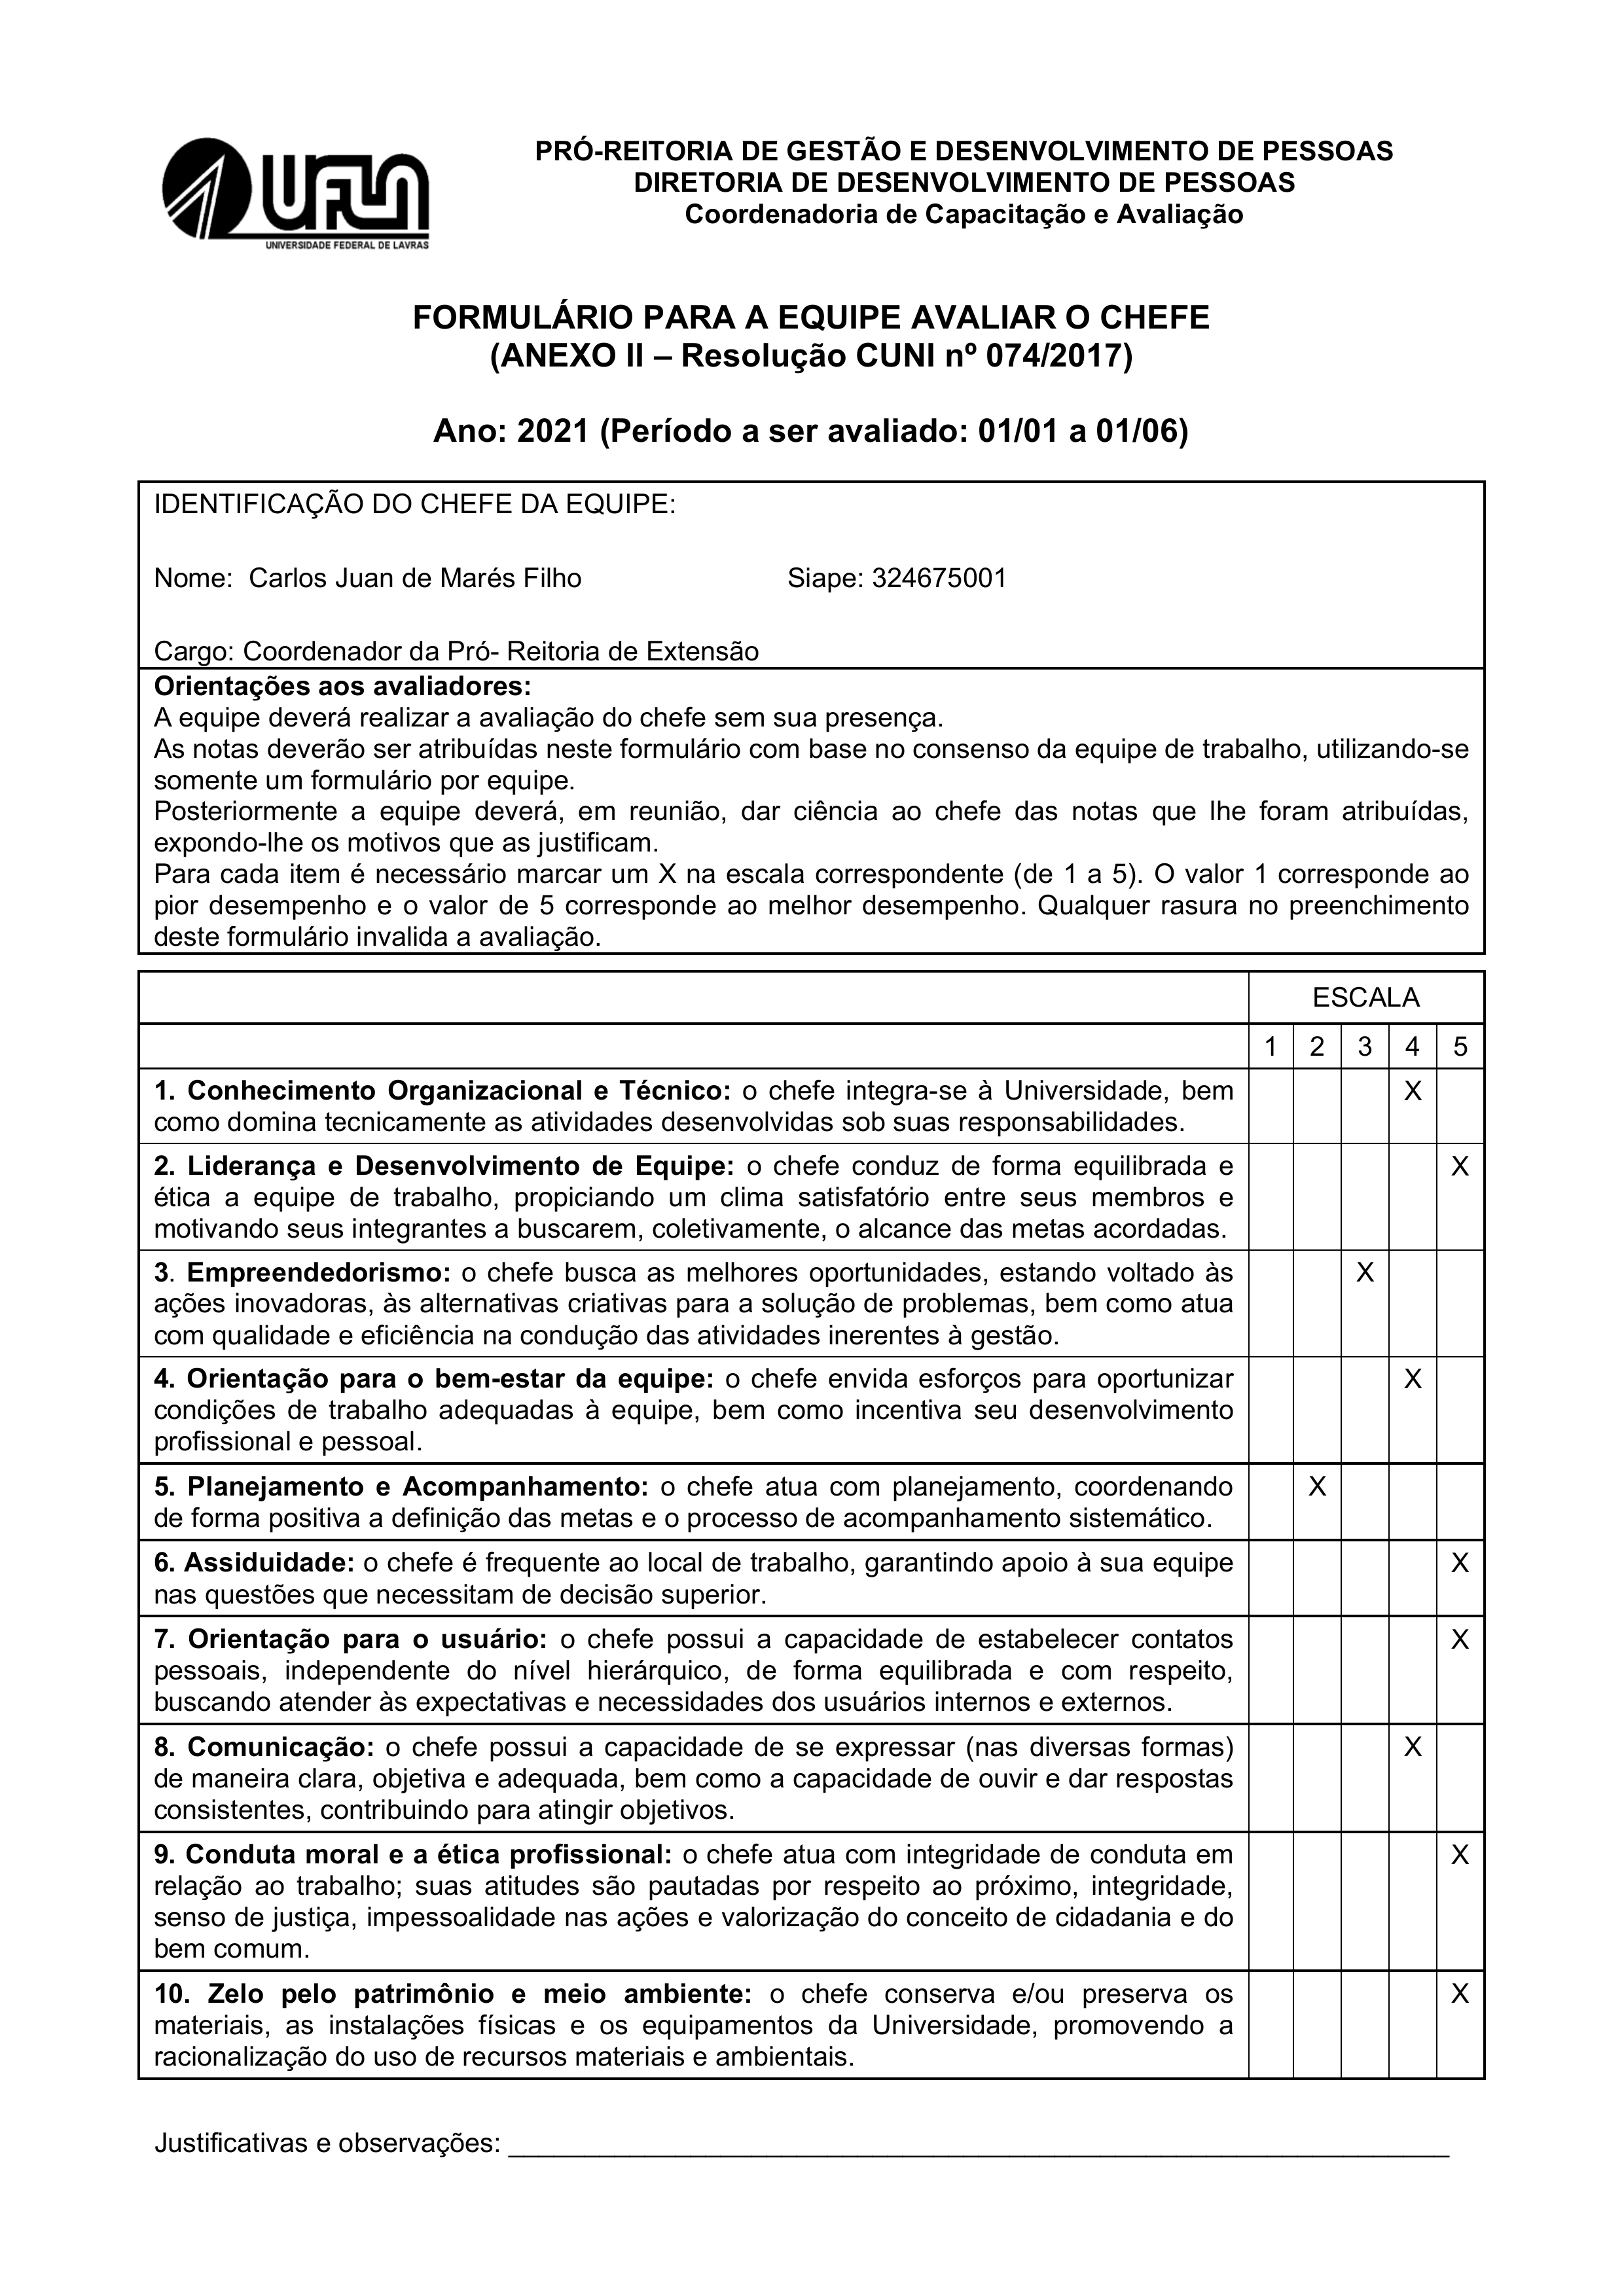
PRÓ-REITORIA DE GESTÃO E DESENVOLVIMENTO DE PESSOAS
Uai)
DIRETORIA DE DESENVOLVIMENTO DE PESSOAS
Coordenadoria de Capacitação e Avaliação
UNIVERSIDADE FEDERAL DE LAVRAS
FORMULÁRIO PARA A EQUIPE AVALIAR O CHEFE
(ANEXO Il — Resolução CUNI nº 074/2017)
Ano:
2021
(
Período a ser avaliado:
01/01 a 01/06
)
IDENTIFICAÇÃO DO CHEFE DA EQUIPE:
Nome:
Carlos Juan de Marés Filho
Siape:
324675001
Cargo:
Coordenador da Pró- Reitoria de Extensão
Orientações aos avaliadores:
A equipe deverá realizar a avaliação do chefe sem sua presença.
As notas deverão ser atribuídas neste formulário com base no consenso da equipe de trabalho, utilizando-se somente um formulário por equipe.
Posteriormente a equipe deverá, em reunião, dar ciência ao chefe das notas que lhe foram atribuídas, expondo-lhe os motivos que as justificam.
Para cada item é necessário marcar um X na escala correspondente (de 1 a 5). O valor 1 corresponde ao pior desempenho e o valor de 5 corresponde ao melhor desempenho. Qualquer rasura no preenchimento deste formulário invalida a avaliação.
ESCALA
1
2
X
3
X
4
X
X
X
5
X
X
X
X
X
1. Conhecimento Organizacional e Técnico: o chefe integra-se à Universidade, bem como domina tecnicamente as atividades desenvolvidas sob suas responsabilidades.
2. Liderança e Desenvolvimento de Equipe: o chefe conduz de forma equilibrada e ética a equipe de trabalho, propiciando um clima satisfatório entre seus membros e motivando seus integrantes a buscarem, coletivamente, o alcance das metas acordadas.
3. Empreendedorismo: o chefe busca as melhores oportunidades, estando voltado às ações inovadoras, às alternativas criativas para a solução de problemas, bem como atua com qualidade e eficiência na condução das atividades inerentes à gestão.
4. Orientação para o bem-estar da equipe: o chefe envida esforços para oportunizar condições de trabalho adequadas à equipe, bem como incentiva seu desenvolvimento profissional e pessoal.
5. Planejamento e Acompanhamento: o chefe atua com planejamento, coordenando de forma positiva a definição das metas e o processo de acompanhamento sistemático.
6. Assiduidade: o chefe é frequente ao local de trabalho, garantindo apoio à sua equipe nas questdes que necessitam de decisao superior.
7. Orientação para o usuário: o chefe possui a capacidade de estabelecer contatos pessoais, independente do nível hierárquico, de forma equilibrada e com respeito, buscando atender às expectativas e necessidades dos usuários internos e externos.
8. Comunicação: o chefe possui a capacidade de se expressar (nas diversas formas) de maneira clara, objetiva e adequada, bem como a capacidade de ouvir e dar respostas consistentes, contribuindo para atingir objetivos.
9. Conduta moral e a ética profissional: o chefe atua com integridade de conduta em relação ao trabalho; suas atitudes são pautadas por respeito ao próximo, integridade, senso de justiça, impessoalidade nas ações e valorização do conceito de cidadania e do bem comum.
10. Zelo pelo patrimônio e meio ambiente: o chefe conserva e/ou preserva os materiais, as instalações físicas e os equipamentos da Universidade, promovendo a racionalização do uso de recursos materiais e ambientais.
Justificativas e observações: